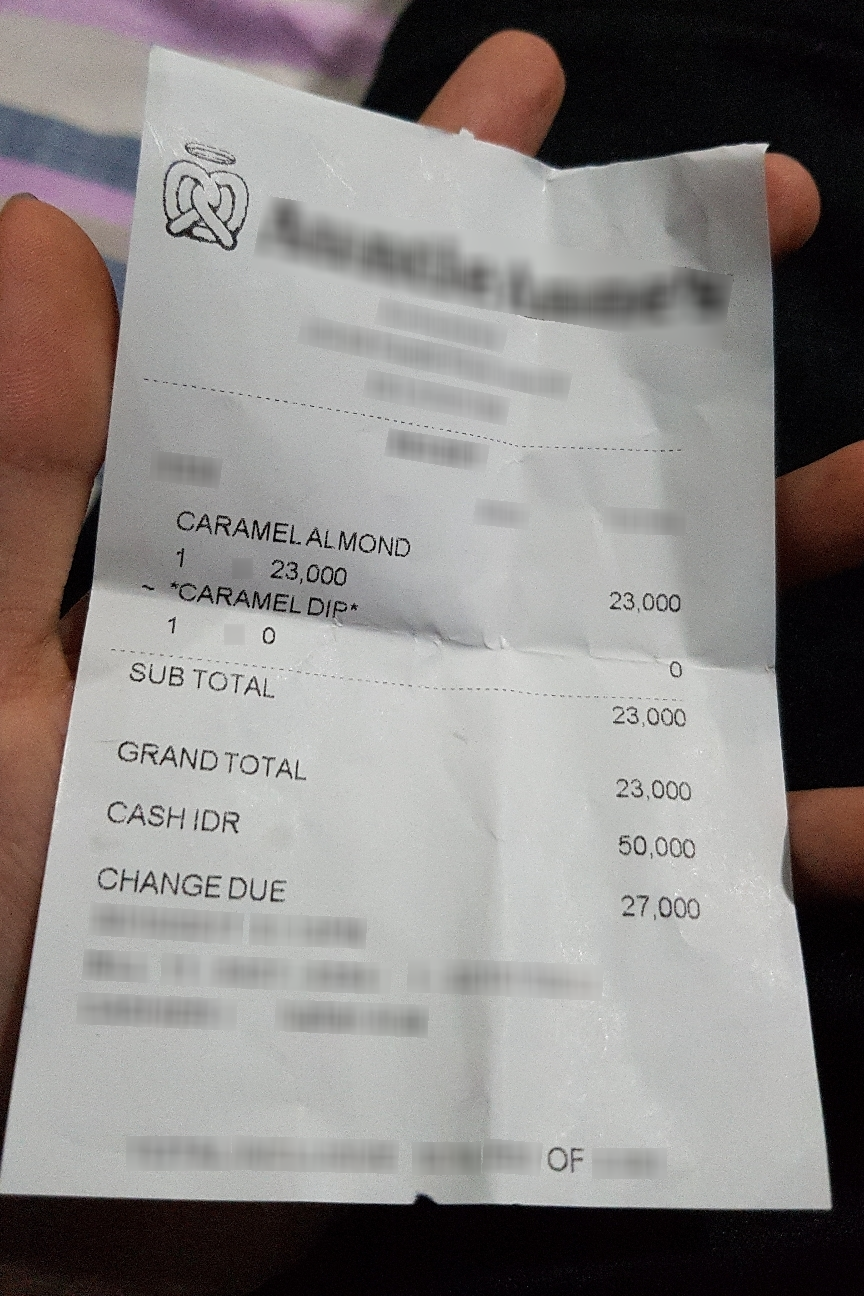
Receipt information:
subtotal: 23,000
total: 23,000
line_items: item_name: CARAMEL ALMOND
item_value: 23,000
item_quantity: 1